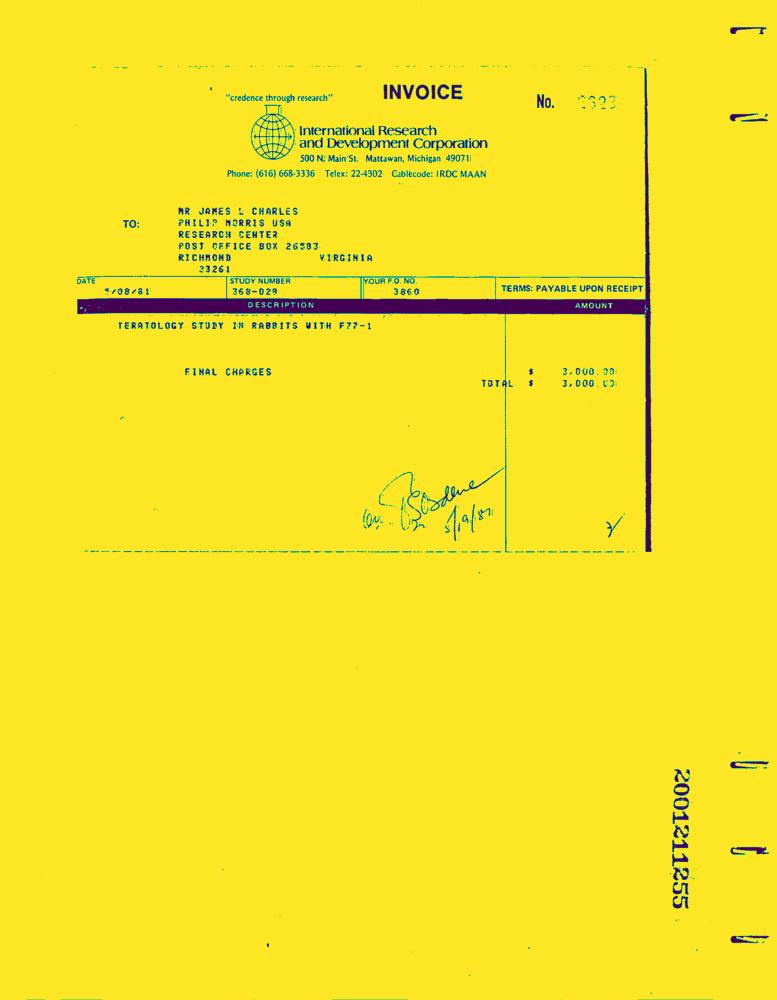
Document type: Invoice-Doc